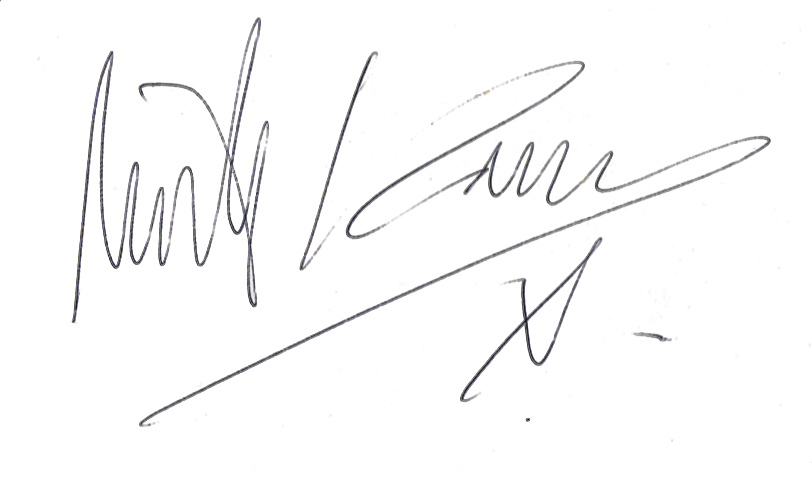
Signature of: mick karn